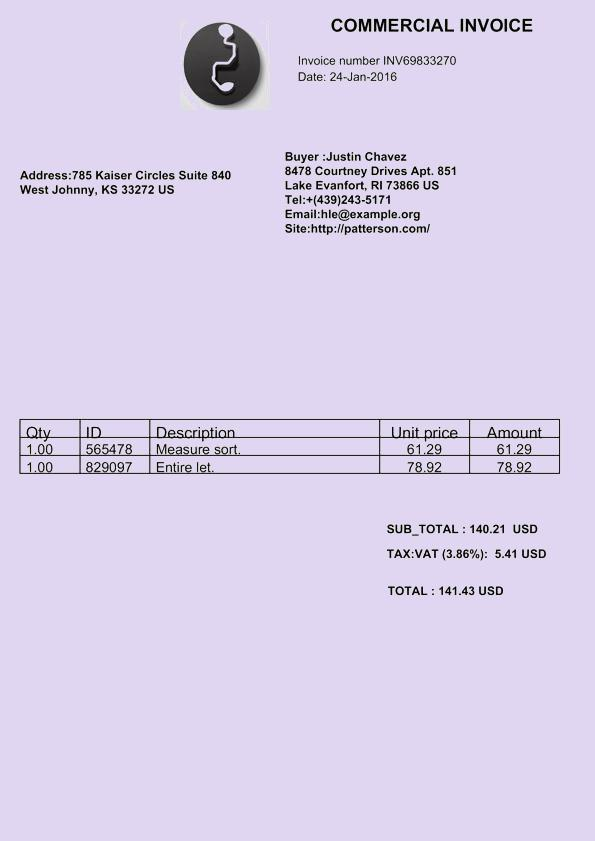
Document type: Invoice